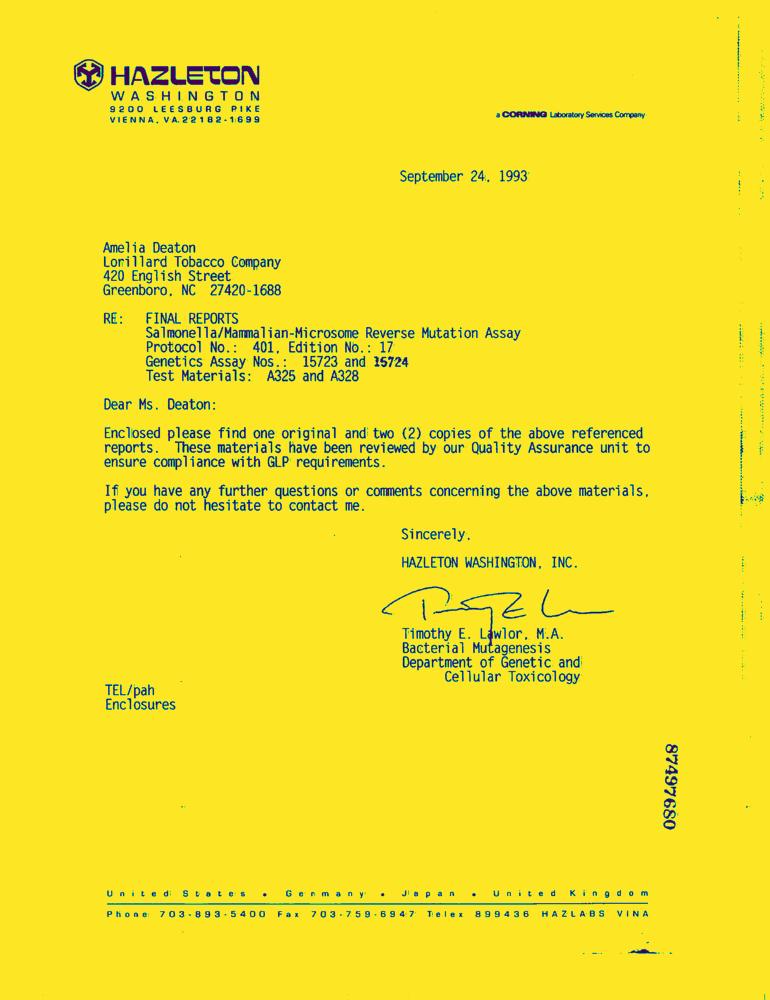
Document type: Letter-Doc